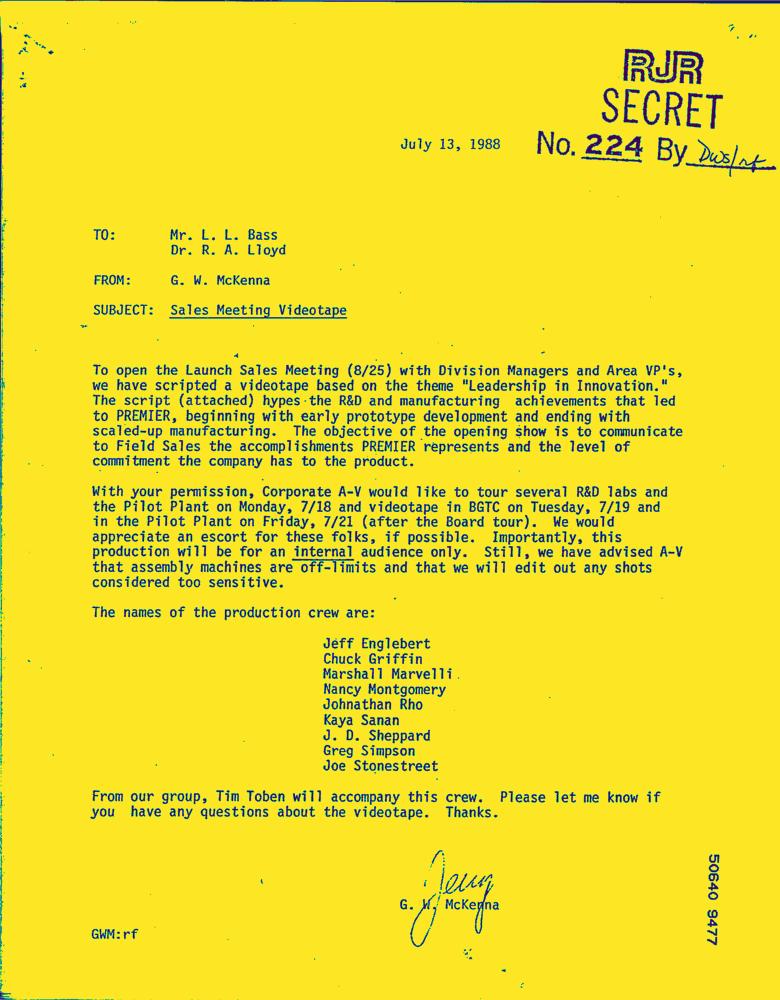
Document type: Letter-Doc